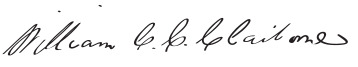
Signature of: william c c claiborne